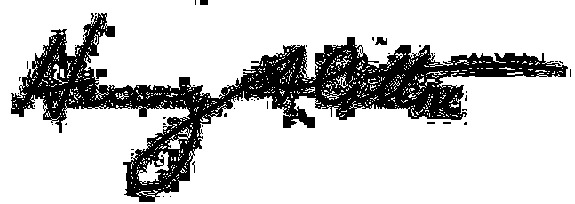
Signature of: henry cotton